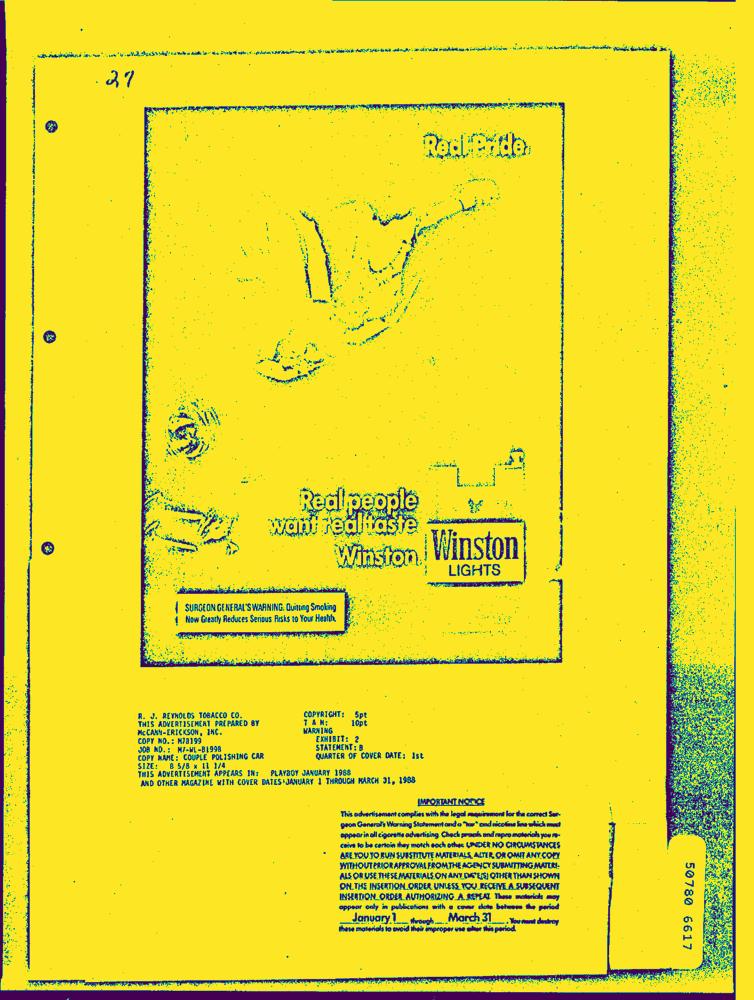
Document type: AD